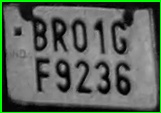
License plate number: BR 01GF 9236